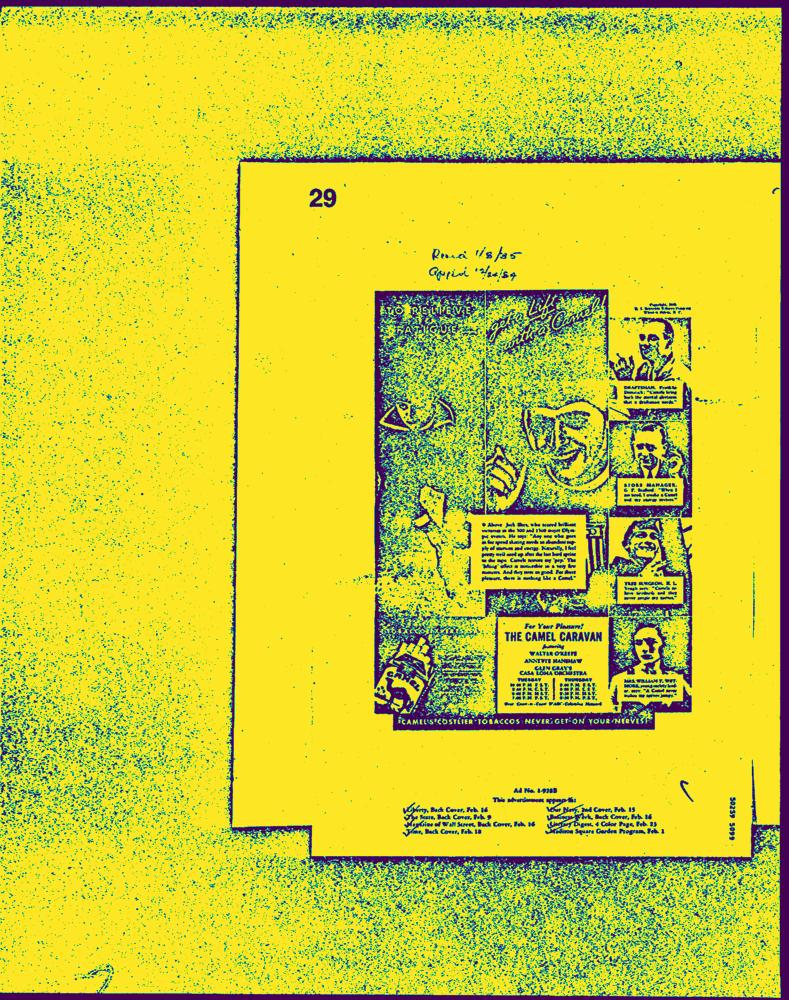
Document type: AD